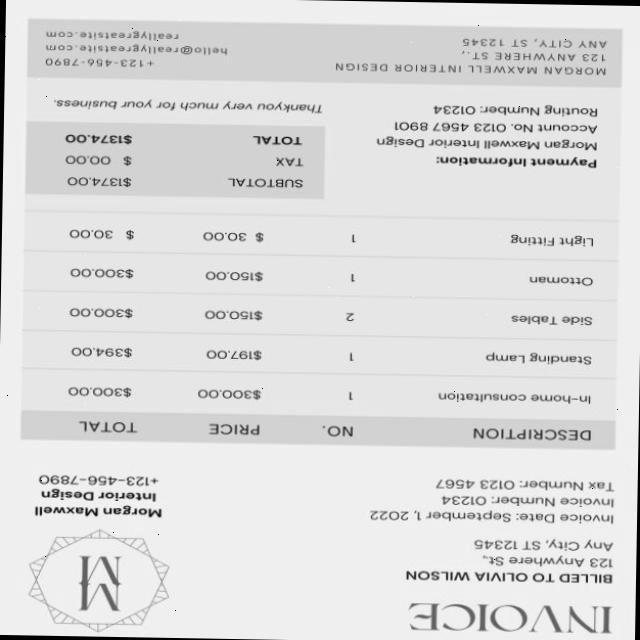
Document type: Invoice